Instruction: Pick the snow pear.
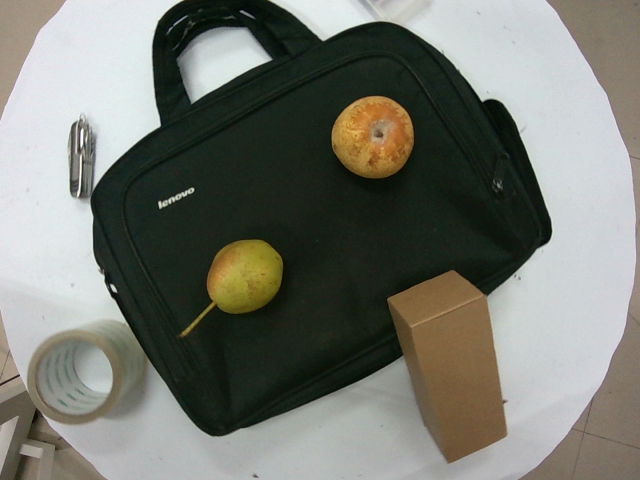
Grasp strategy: vertical